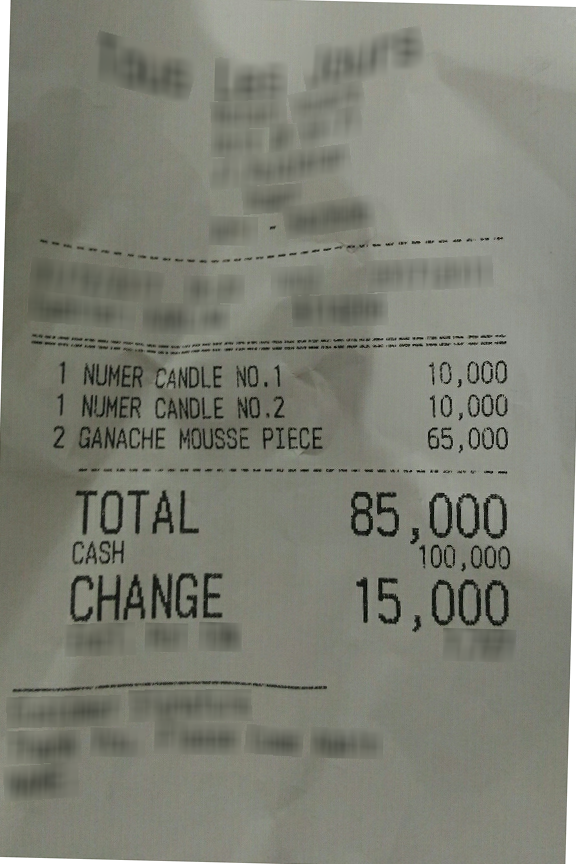
Extraction:
receipt: line_items: name: NUMER CANDLE NO.1
price: 10,000
qty: 1
name: NUMER CANDLE NO.2
price: 10,000
qty: 1
name: GANACHE MOUSSE PIECE
price: 65,000
qty: 2
total: 85,000